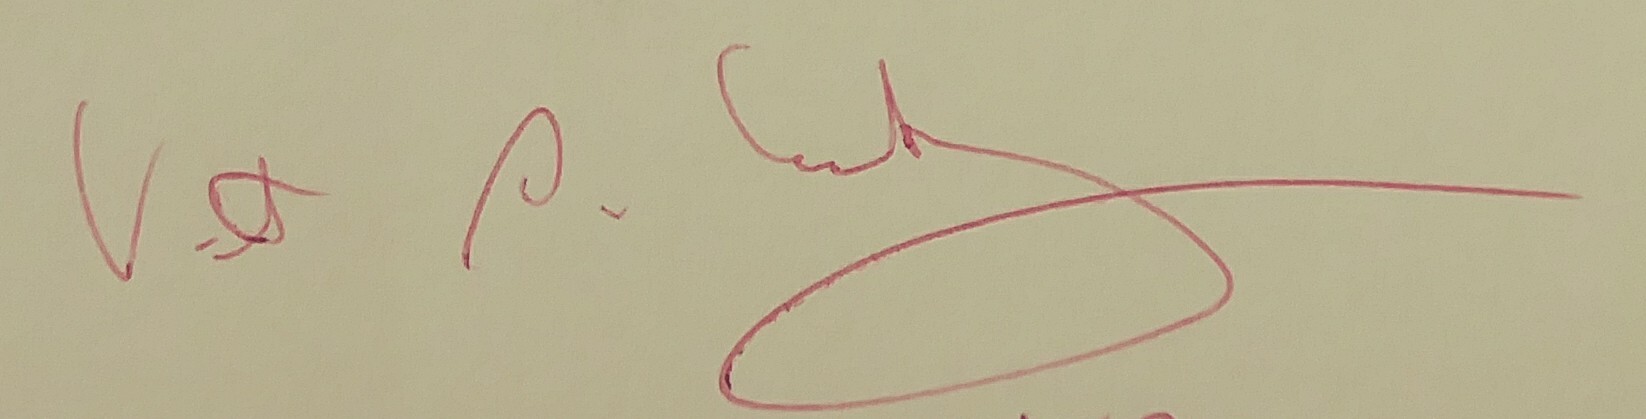
Signature of: victor navasky